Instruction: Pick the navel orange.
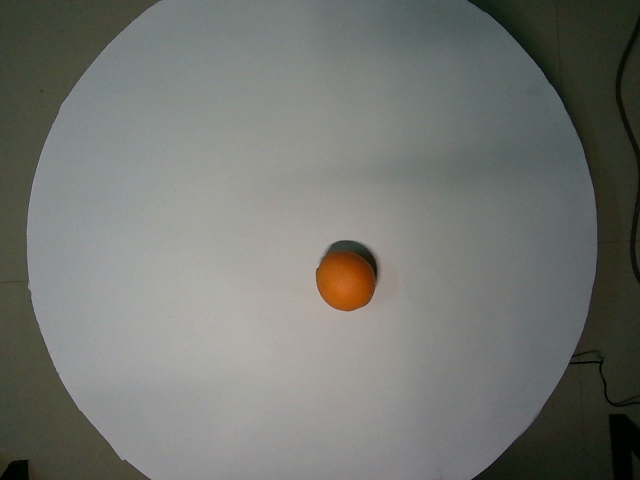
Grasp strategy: vertical